Identify and extract the amount in words, amount in numbers, payee name, cheque date, and bank name from the image.
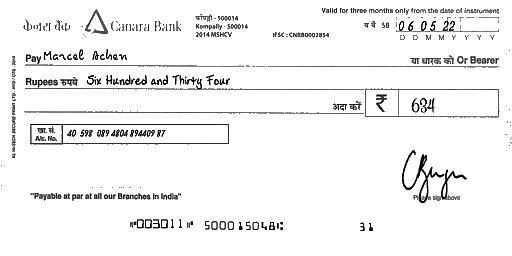
amt_in_words: Six Hundred and Thirty Four
amt_in_figures: 634
payee_name: Marcel Achen
bank_name: Canara Bank
cheque_date: 06/05/22